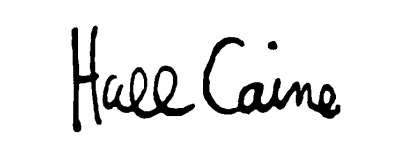
Signature of: hall caine